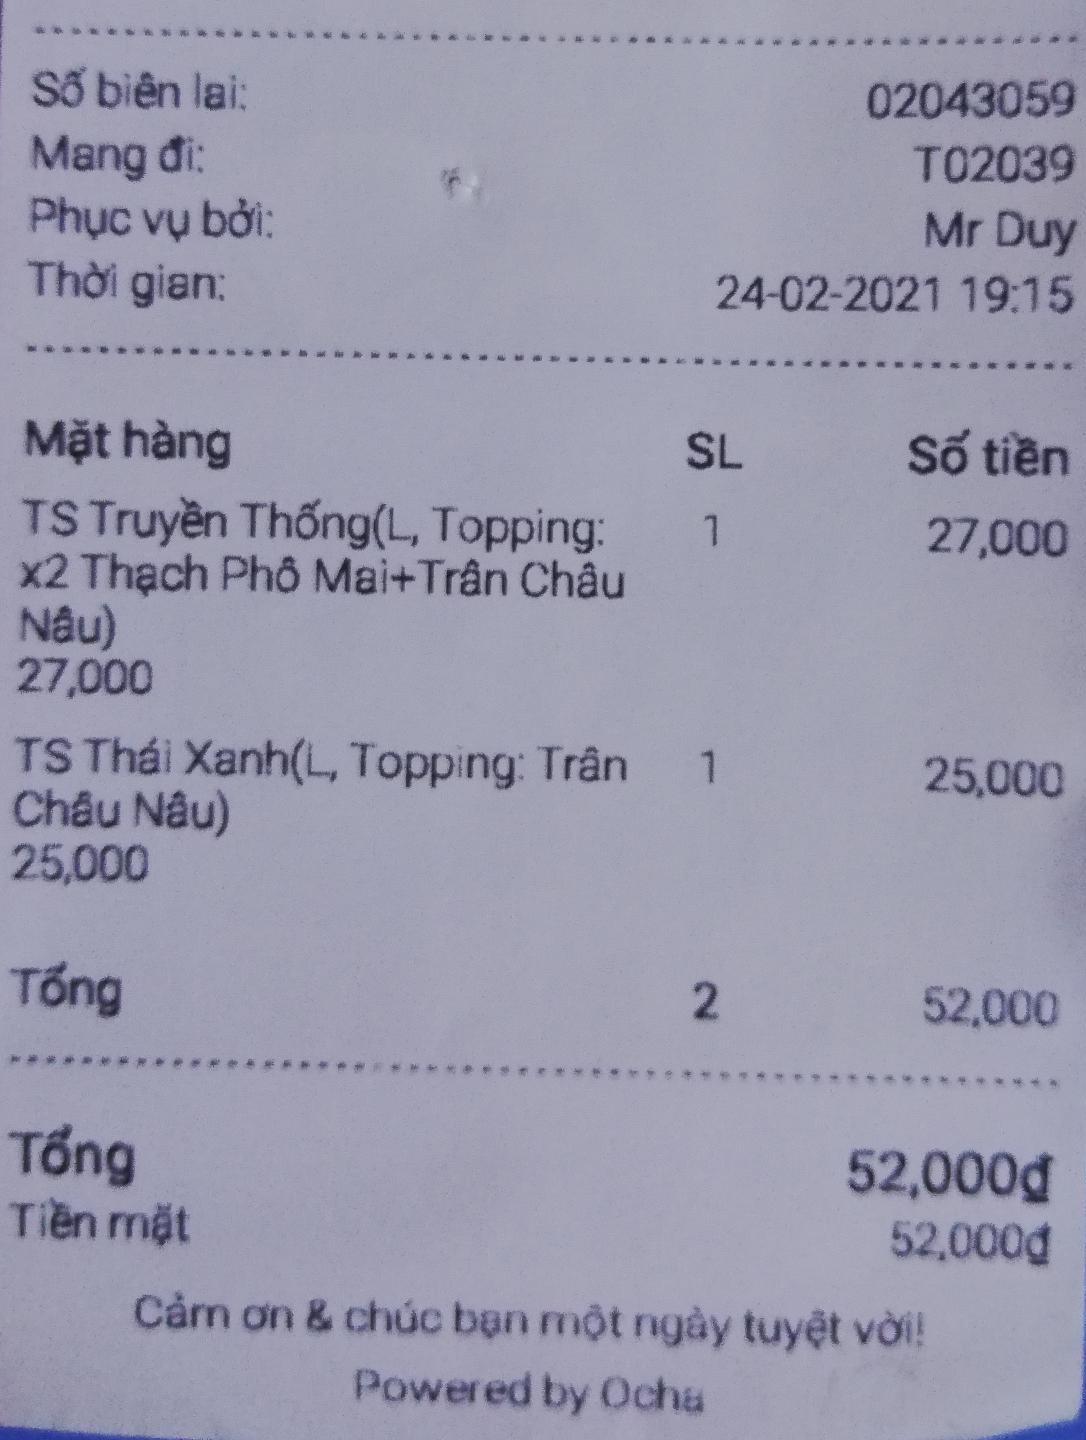
Số biên lai: 02043059
Mang đi: T02039
Phục vụ bởi: Mr Duy
Thời gian: 24-02-2021 19:15

<table>
<tr>
<th>Mặt hàng</th>
<th>SL</th>
<th>Số tiền</th>
</tr>
<tr>
<td>TS Truyền Thống(L, Topping: x2 Thạch Phô Mai+Trân Châu Nâu) 27,000</td>
<td>1</td>
<td>27,000</td>
</tr>
<tr>
<td>TS Thái Xanh(L, Topping: Trân Châu Nâu) 25,000</td>
<td>1</td>
<td>25,000</td>
</tr>
<tr>
<td>Tổng</td>
<td>2</td>
<td>52,000</td>
</tr>
</table>

Tổng 52,000đ
Tiền mặt 52,000đ

Cảm ơn & chúc bạn một ngày tuyệt vời!
Powered by Ocha